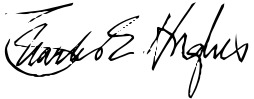
Signature of: charles evans hughes